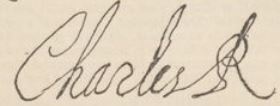
Signature of: charles i of england